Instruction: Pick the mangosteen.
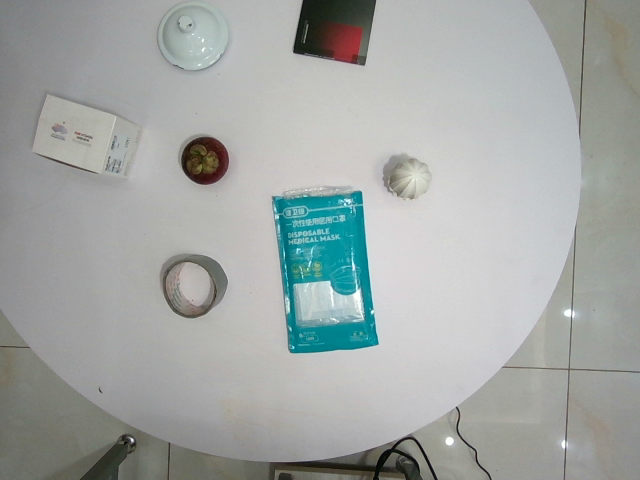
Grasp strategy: vertical